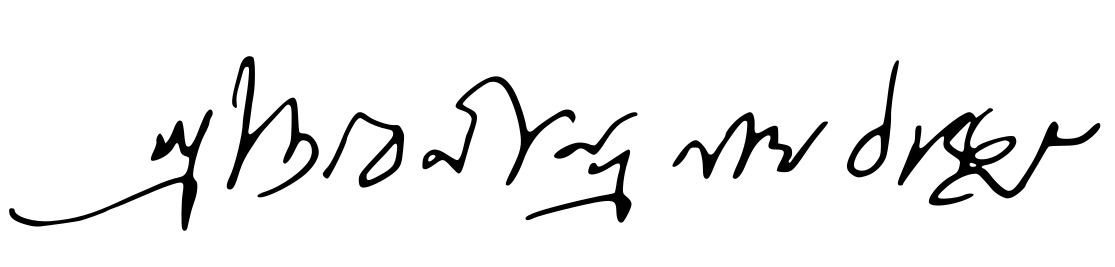
Signature of: abanindranath tagore